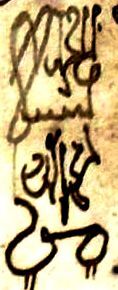
Signature of: jacob ben reuben ibn zur